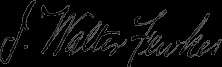
Signature of: jesse walter fewkes